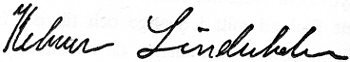
Signature of: helmer linderholm